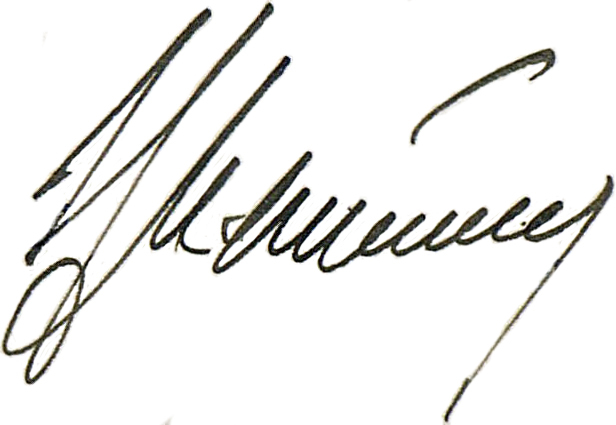
Signature of: konstantin tsvetkov